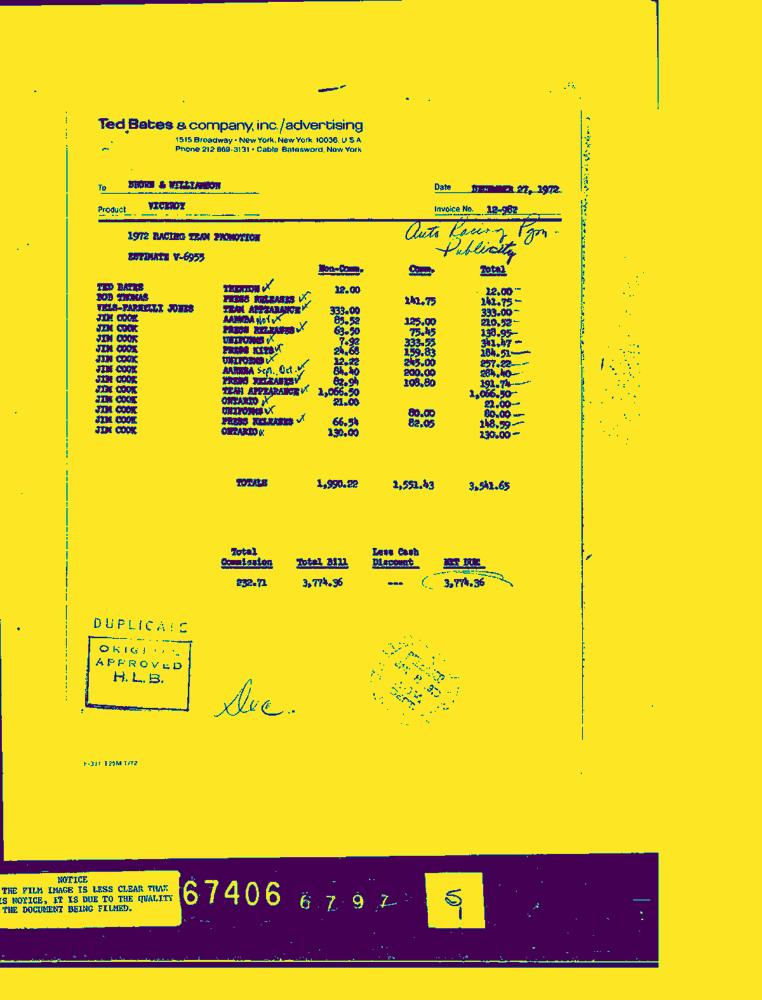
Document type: Invoice-Doc